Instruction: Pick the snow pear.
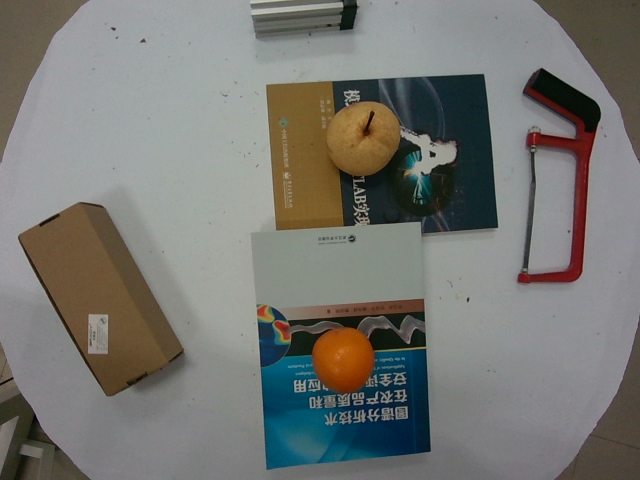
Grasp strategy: vertical